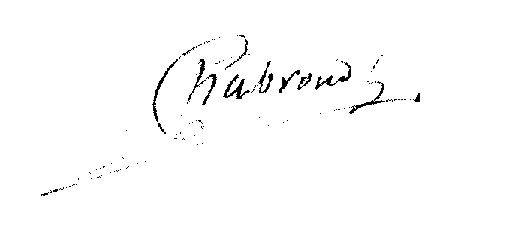
Signature of: jean baptiste charles chabroud